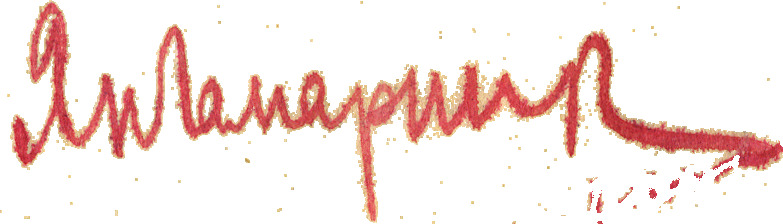
Signature of: yan gamarnik